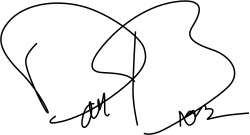
Signature of: dan brown